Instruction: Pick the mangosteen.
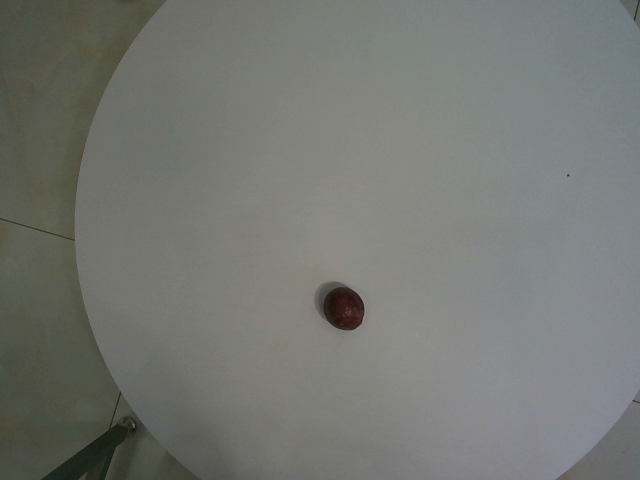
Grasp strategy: vertical